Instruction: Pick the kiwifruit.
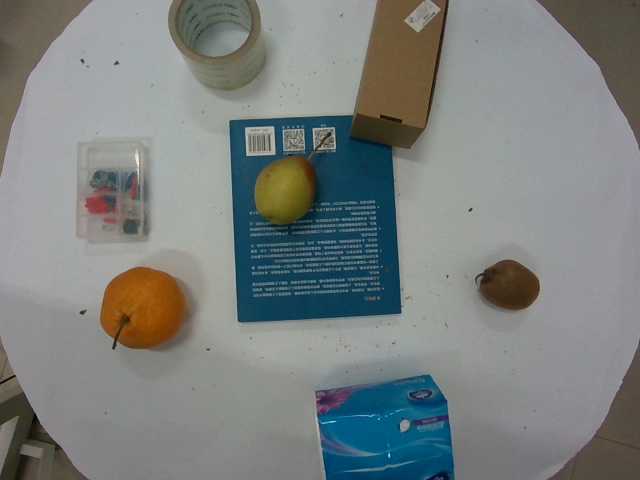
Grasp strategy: vertical